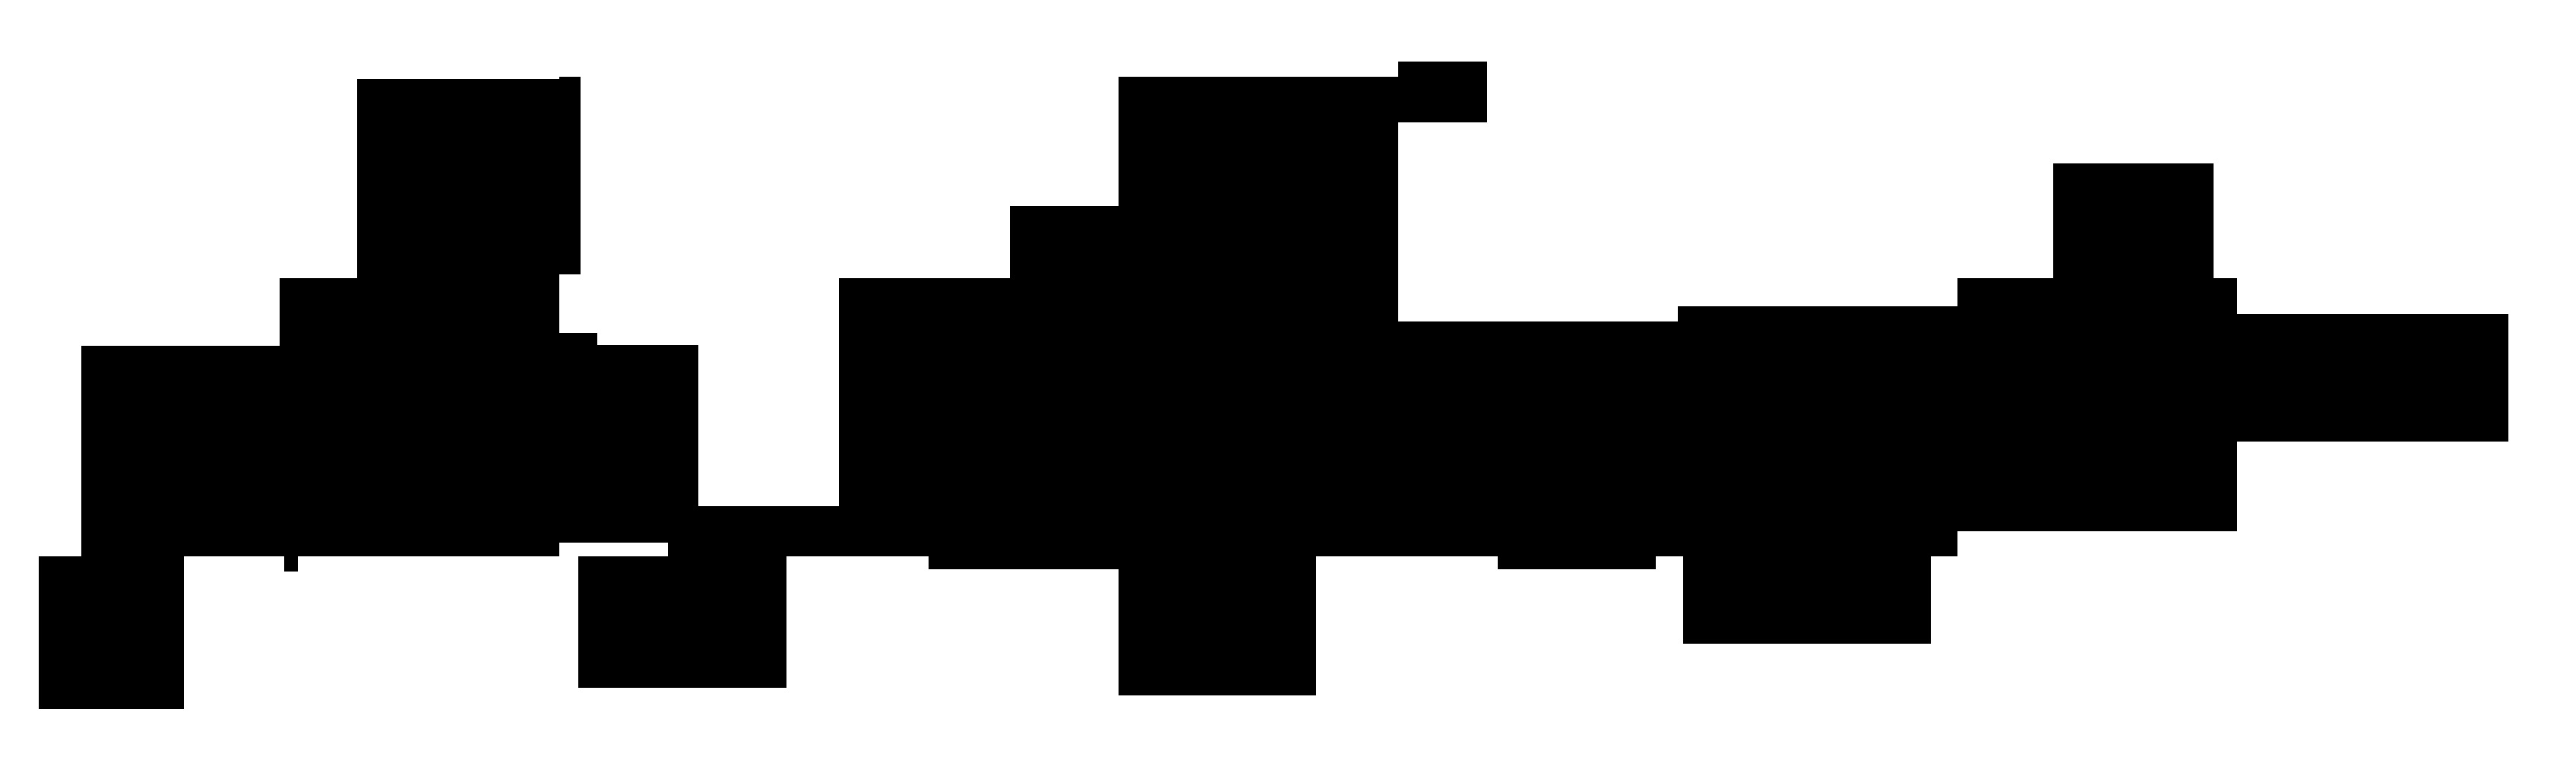
Signature of: nico marquardt